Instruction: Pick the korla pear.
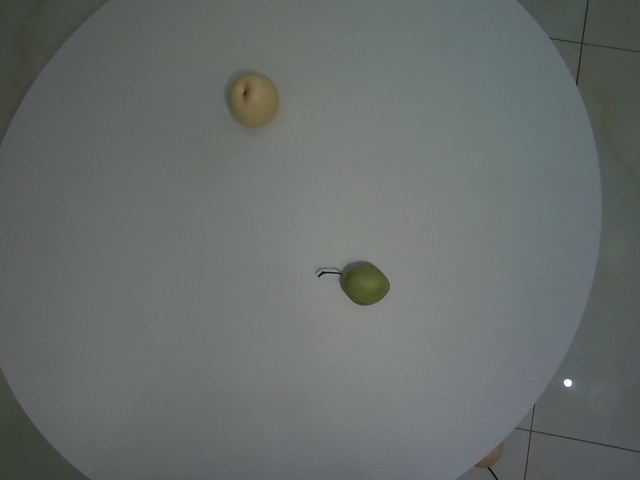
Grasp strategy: vertical